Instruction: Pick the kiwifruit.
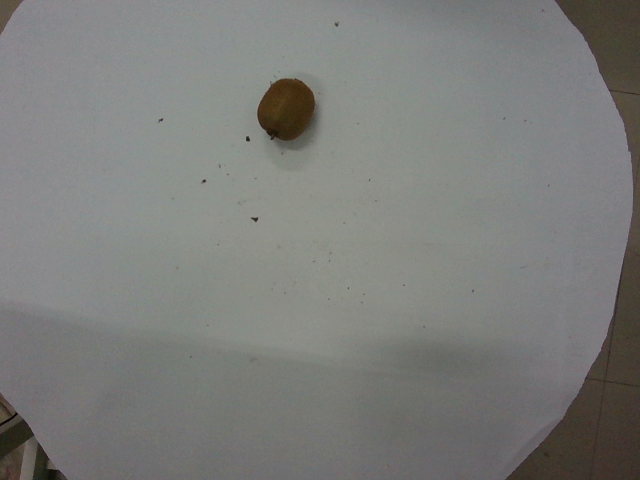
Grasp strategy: vertical